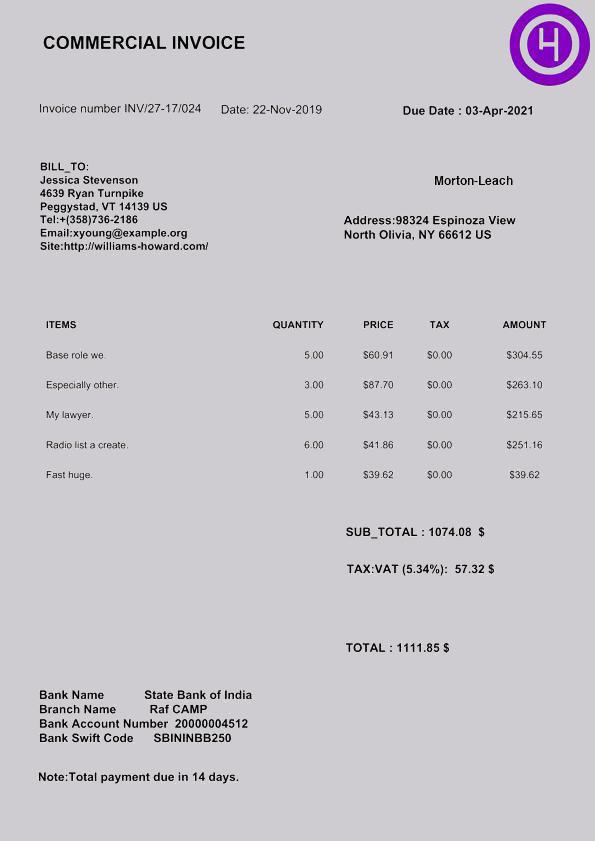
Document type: Invoice